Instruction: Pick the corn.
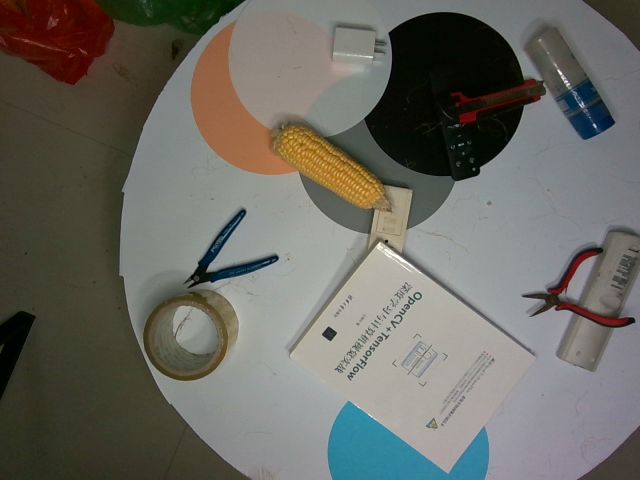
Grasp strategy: vertical